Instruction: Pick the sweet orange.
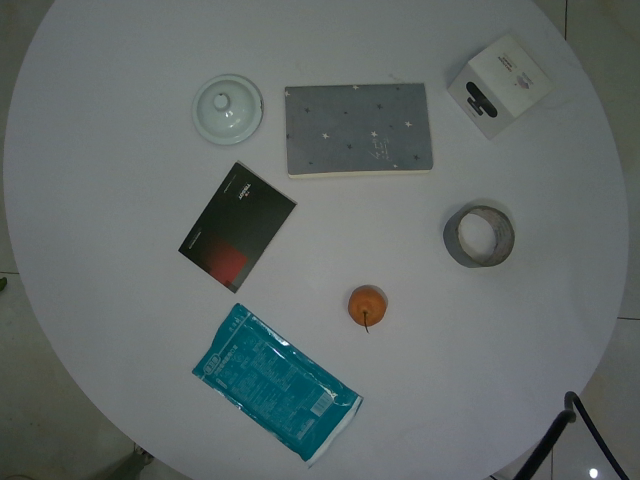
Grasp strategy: vertical